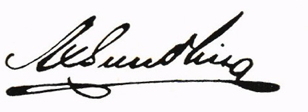
Signature of: axel sundling